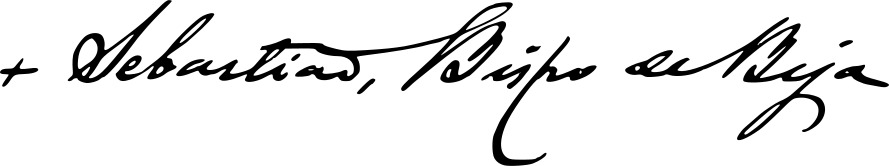
Signature of: sebastião leite de vasconcelos